Question: By what date must an appeal be filed according to the document?
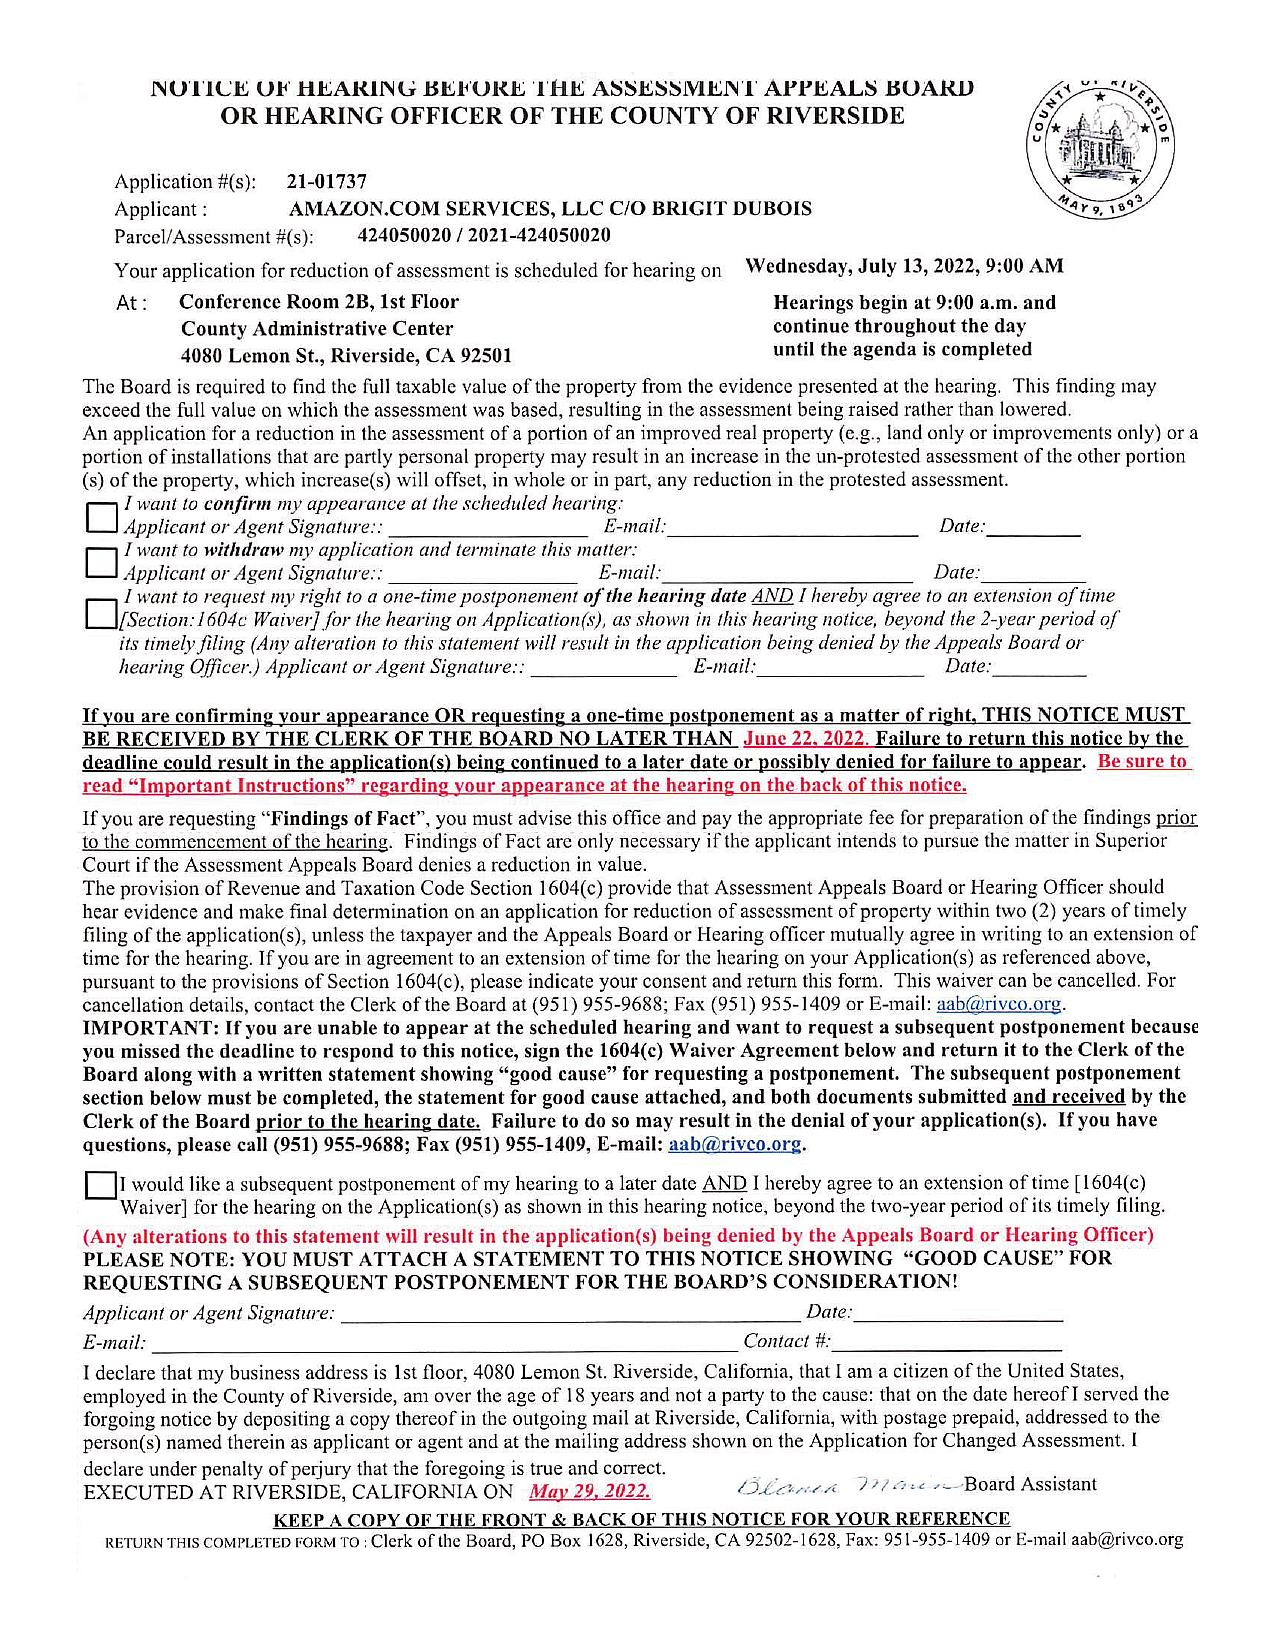
Answer: "22-Jun-22"